Question: What appears to be the issue?
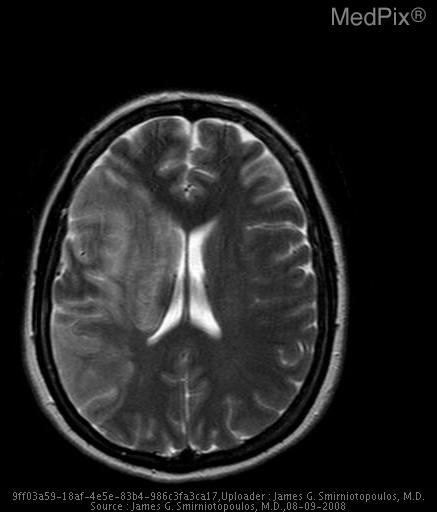
Answer: The findings suggest Effacement of right basal ganglia
Abnormal hyperintensity of most of the right MCA territory
Occluded Right Internal Carotid Artery. 1) Loss of gray-white differentiation R. basal ganglia
2) Effacement of R. MCA sulci
3) Abnormal signal R. MCA
4) Occlusion of R. Internal Carotid Artery. The patient might have a history of Acute onset of left hemiparesis.